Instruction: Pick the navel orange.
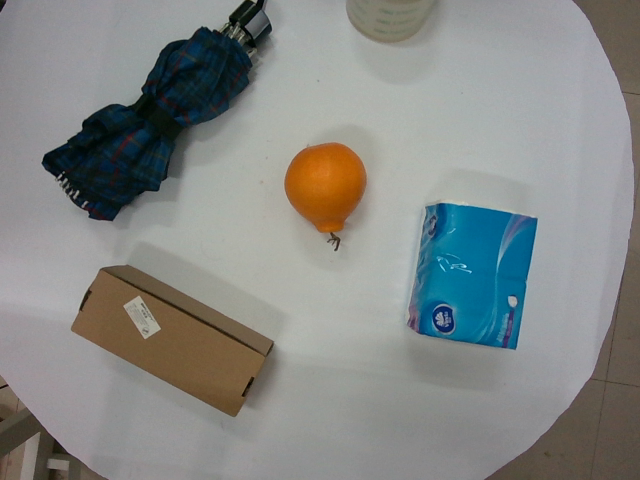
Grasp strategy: vertical